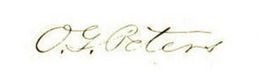
Signature of: oscar g peters